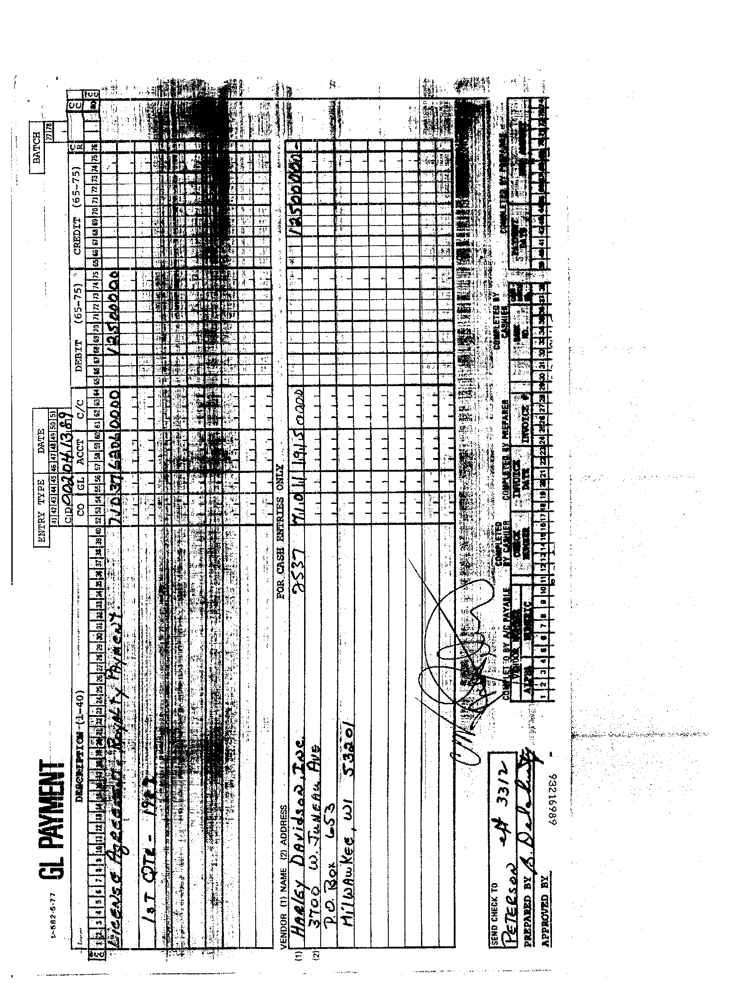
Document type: Invoice